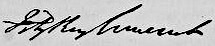
Signature of: fitzroy somerset 1st baron raglan